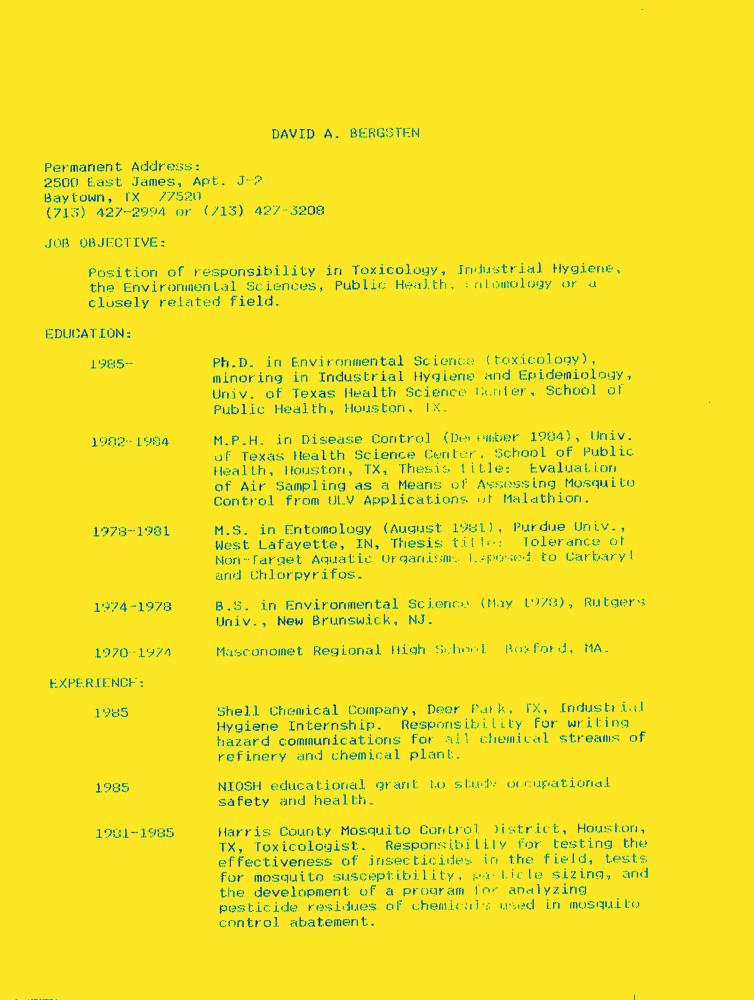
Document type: Resume-Doc